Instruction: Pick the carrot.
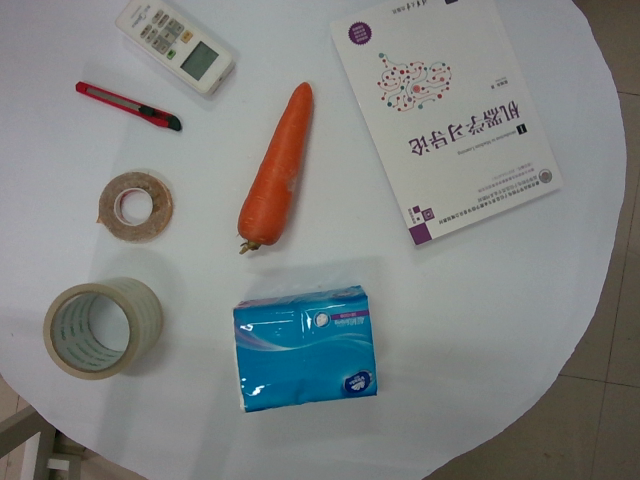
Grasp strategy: vertical